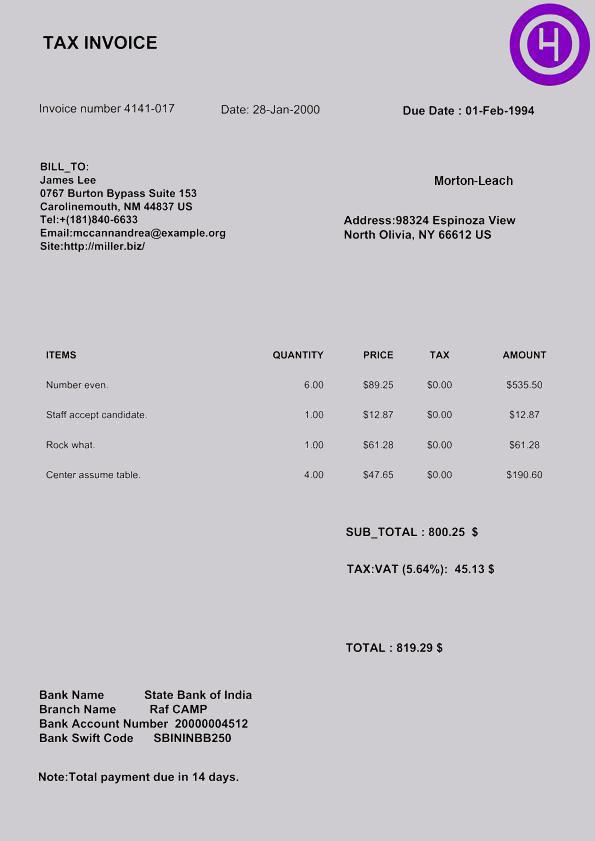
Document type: Invoice